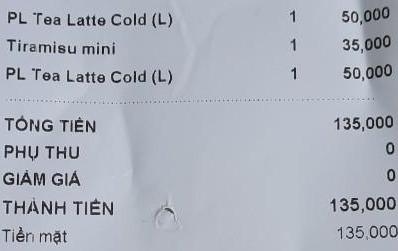
<table>
<tr>
<td>PL Tea Latte Cold (L)</td>
<td>1</td>
<td>50,000</td>
</tr>
<tr>
<td>Tiramisu mini</td>
<td>1</td>
<td>35,000</td>
</tr>
<tr>
<td>PL Tea Latte Cold (L)</td>
<td>1</td>
<td>50,000</td>
</tr>
</table>

TỔNG TIỀN 135,000
PHỤ THU 0
GIẢM GIÁ 0
THÀNH TIỀN 135,000
Tiền mặt 135,000